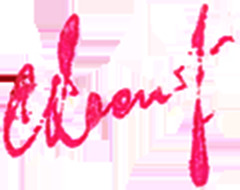
Signature of: stanislav kosior